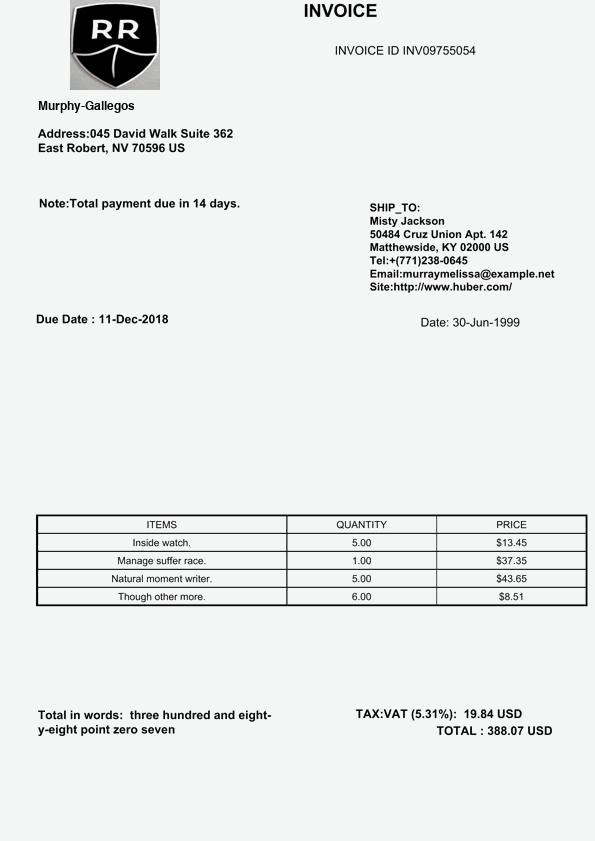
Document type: Invoice